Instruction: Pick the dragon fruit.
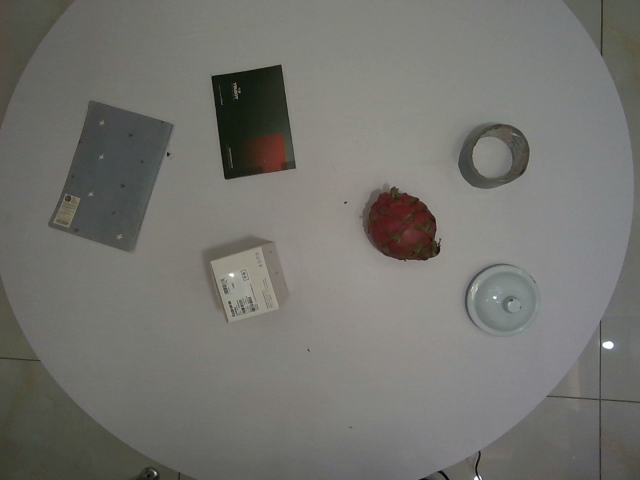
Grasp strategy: vertical